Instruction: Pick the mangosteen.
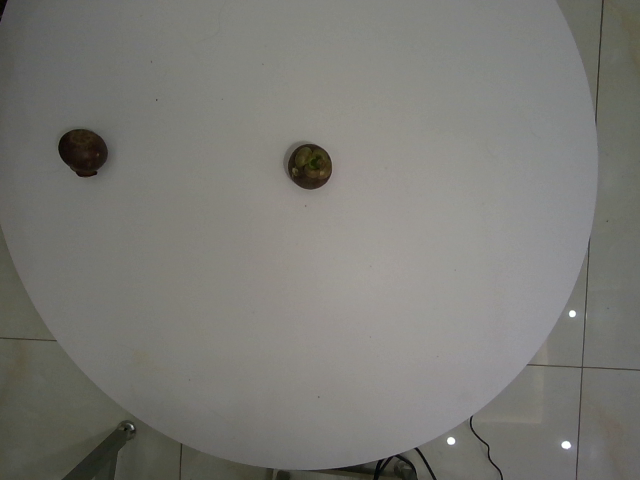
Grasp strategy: vertical